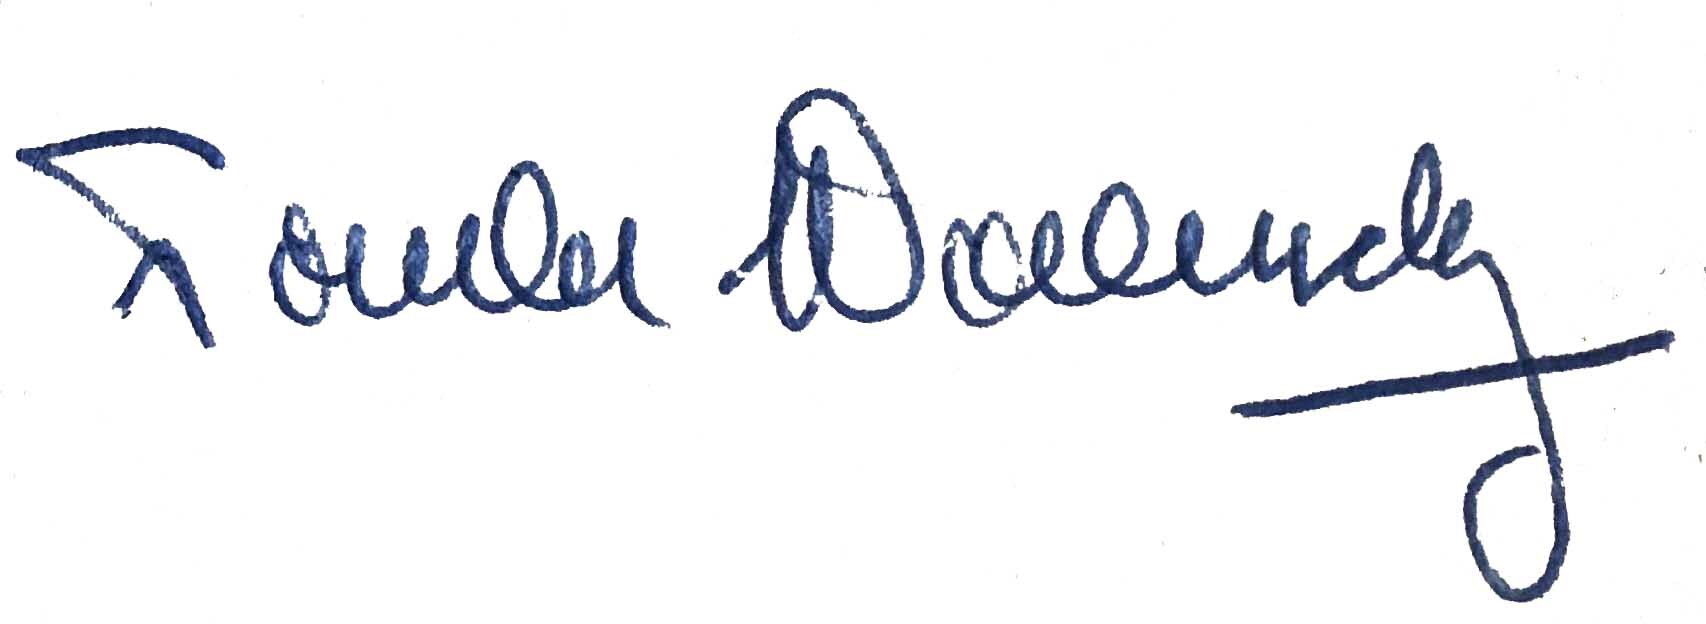
Signature of: paula walendy